Question: What is the filing due date as per the document?
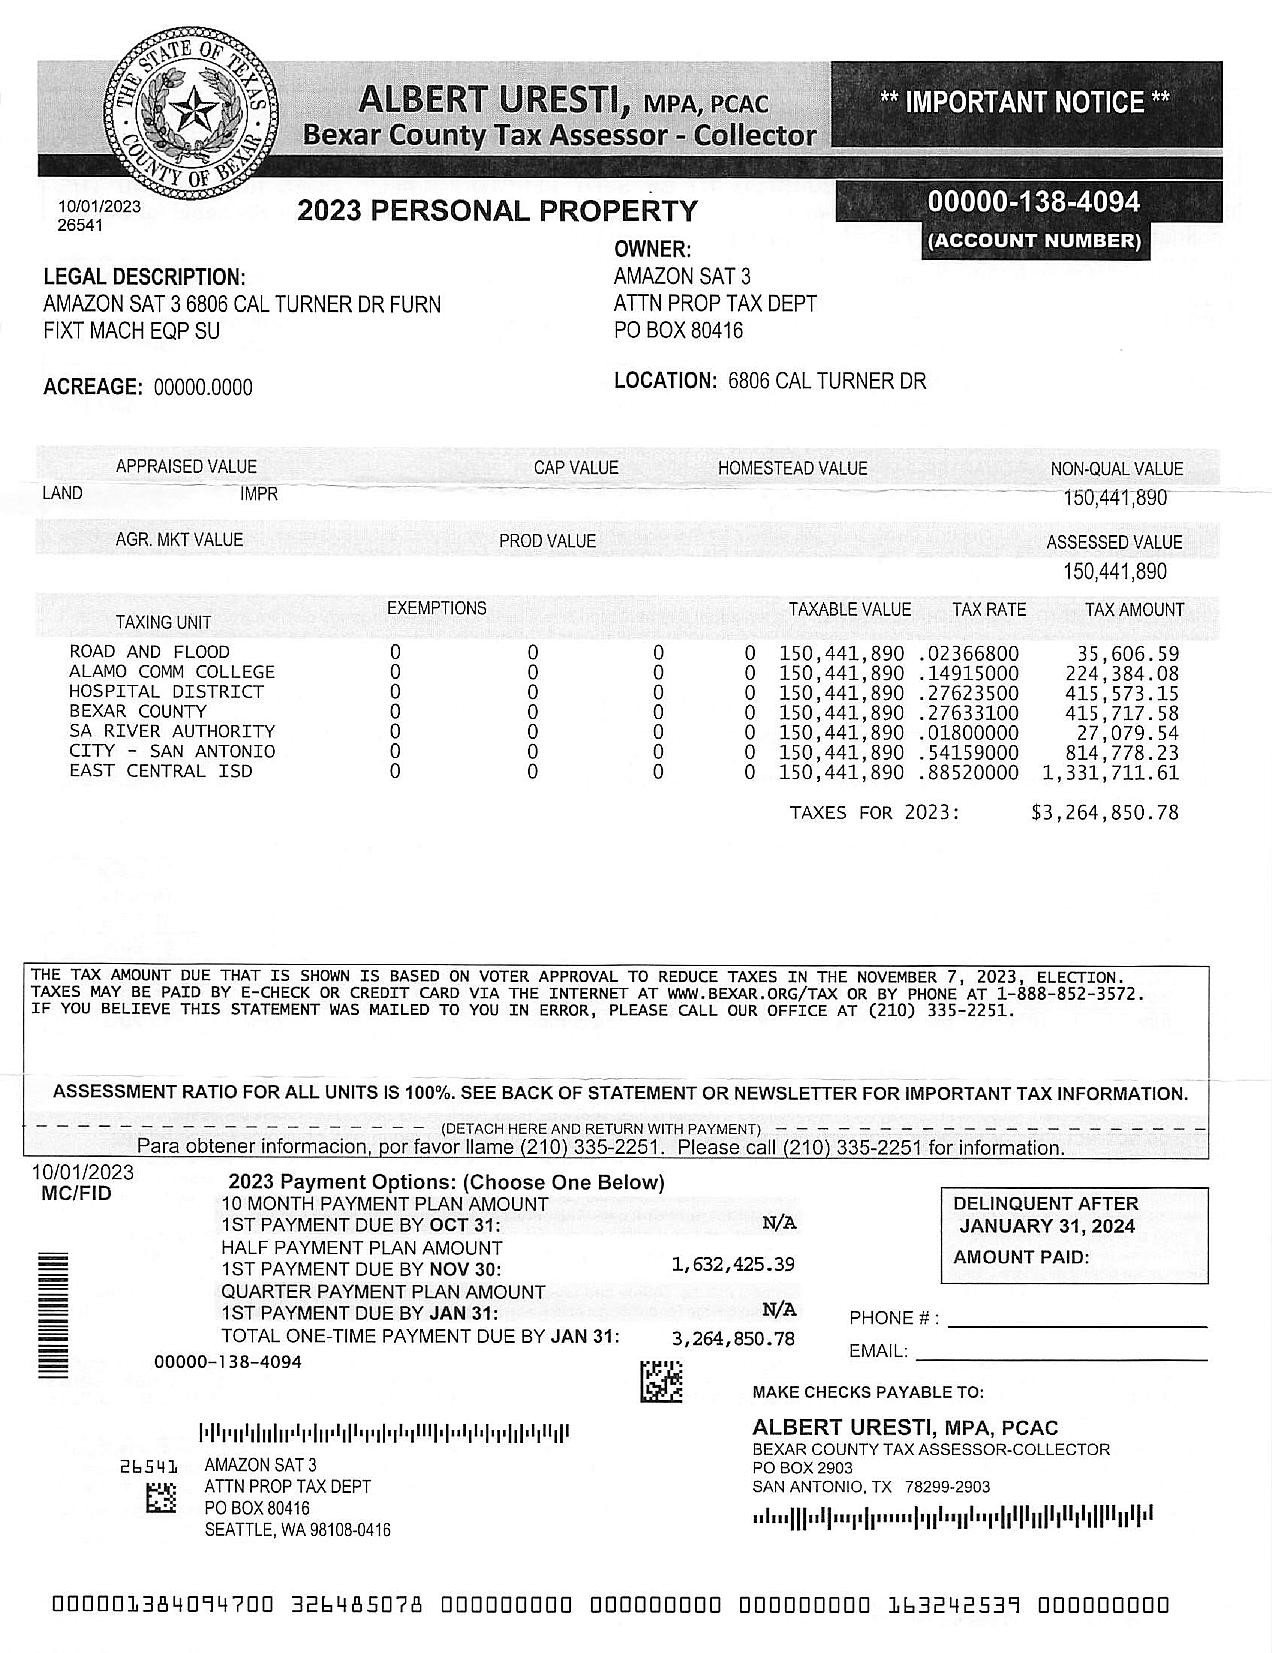
Answer: "2023"